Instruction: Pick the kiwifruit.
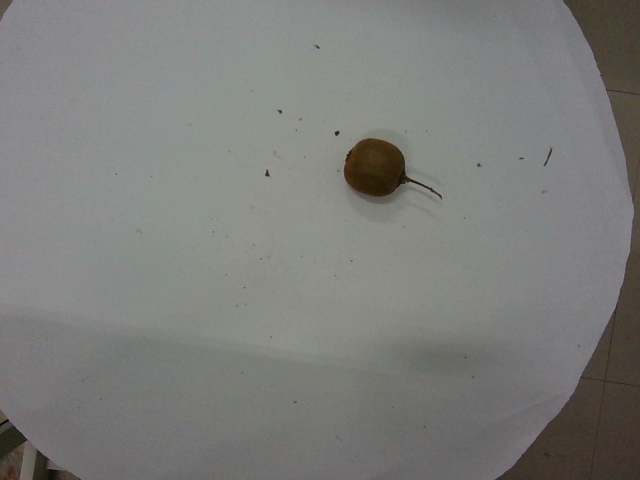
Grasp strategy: vertical